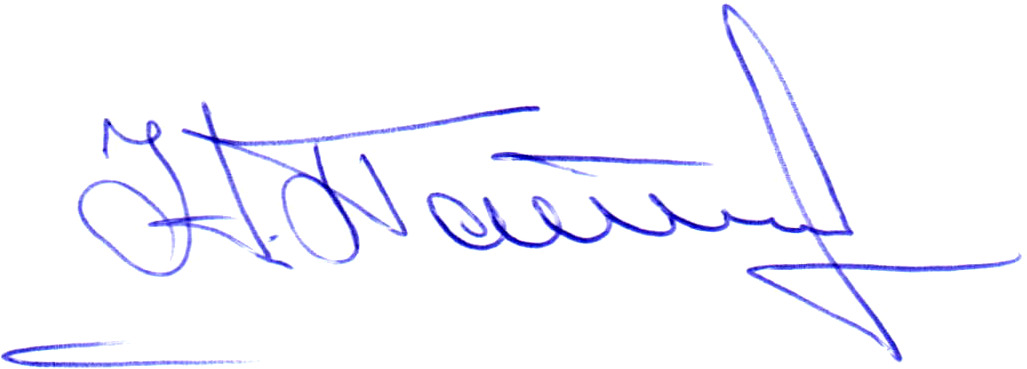
Signature of: mykola palamarchuk